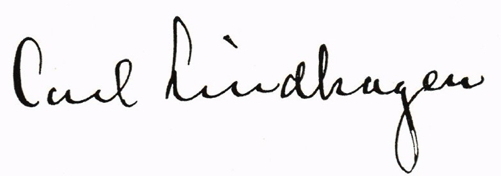
Signature of: carl lindhagen